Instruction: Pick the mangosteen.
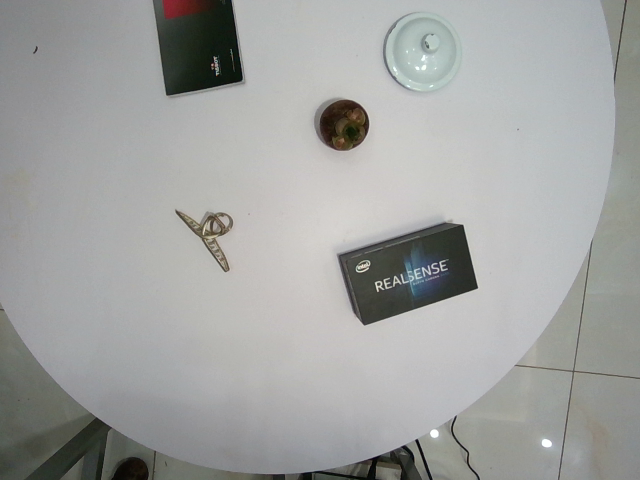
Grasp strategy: vertical